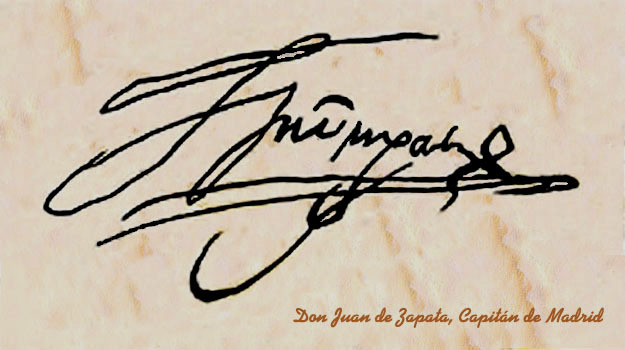
Signature of: juan de zapata